Question: What might the diagnosis be?
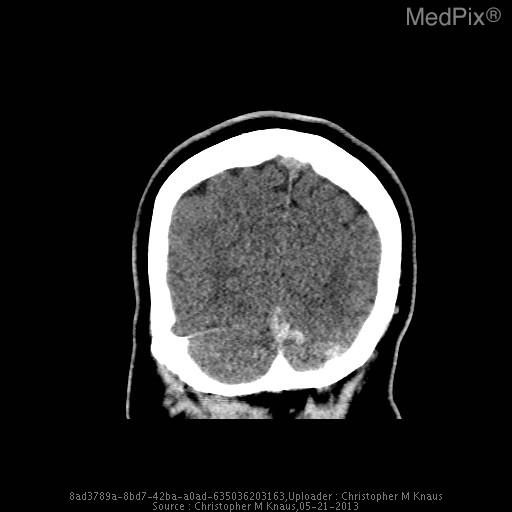
Answer: The possible diagnosis includes Venous sinus thrombosis
Severe dehydration
Polycythemia.